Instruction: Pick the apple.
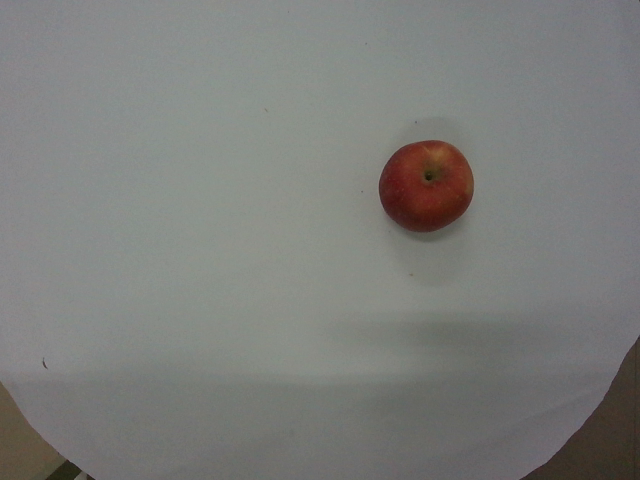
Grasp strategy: vertical